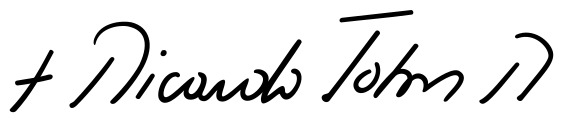
Signature of: ricardo antonio tobón restrepo